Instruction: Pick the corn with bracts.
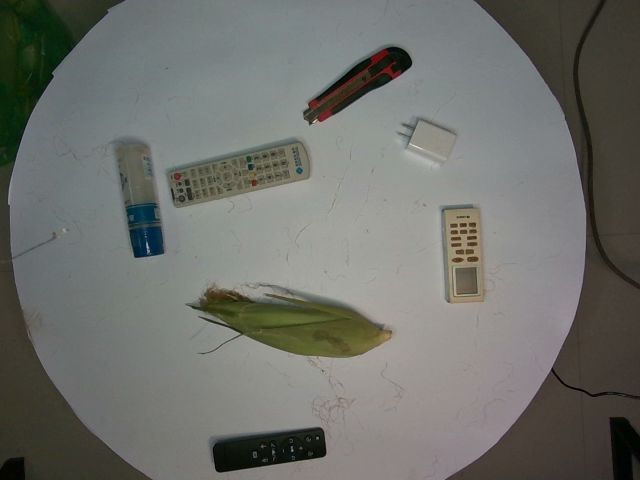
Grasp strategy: vertical